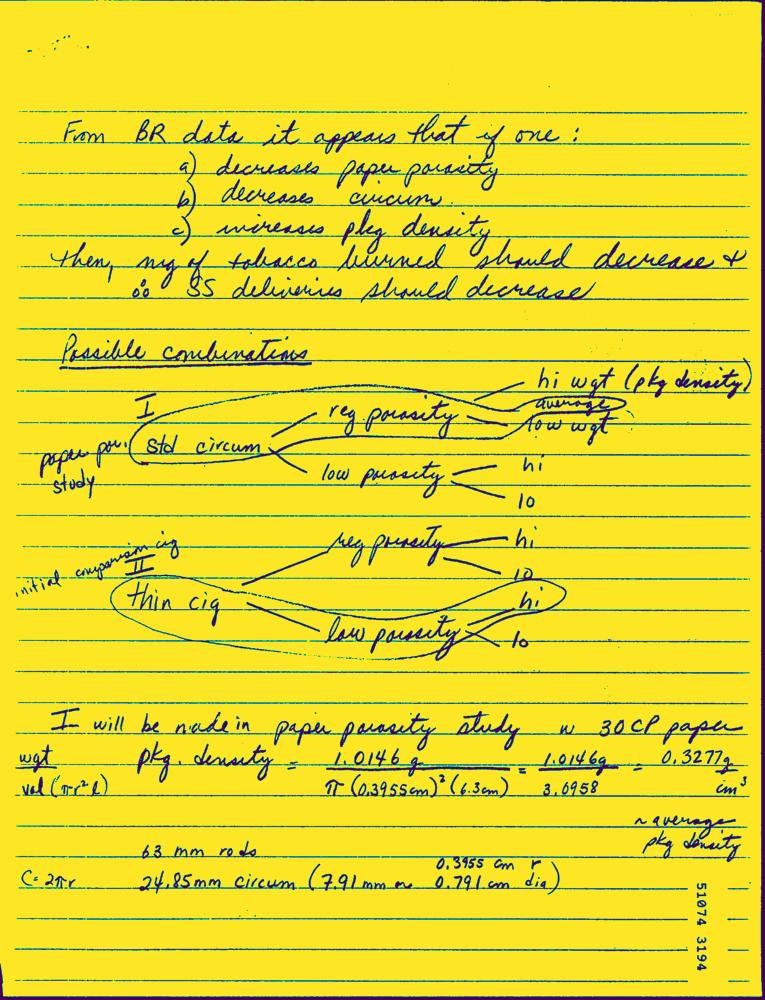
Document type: Hand-Written